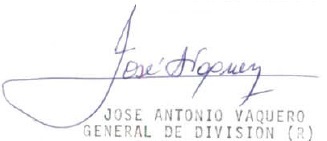
Signature of: josé vaquero